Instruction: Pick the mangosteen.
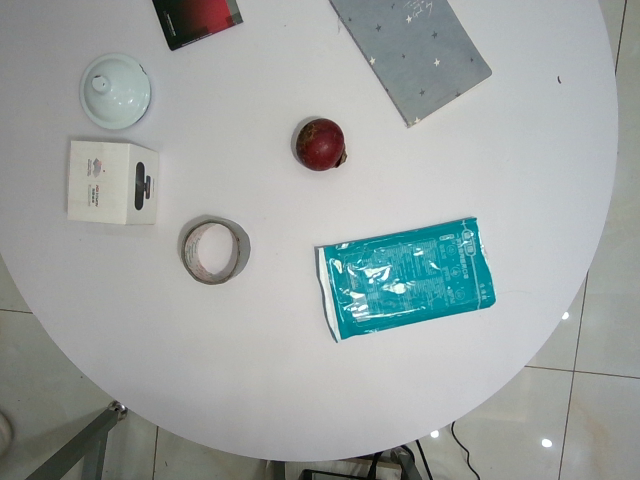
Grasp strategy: vertical